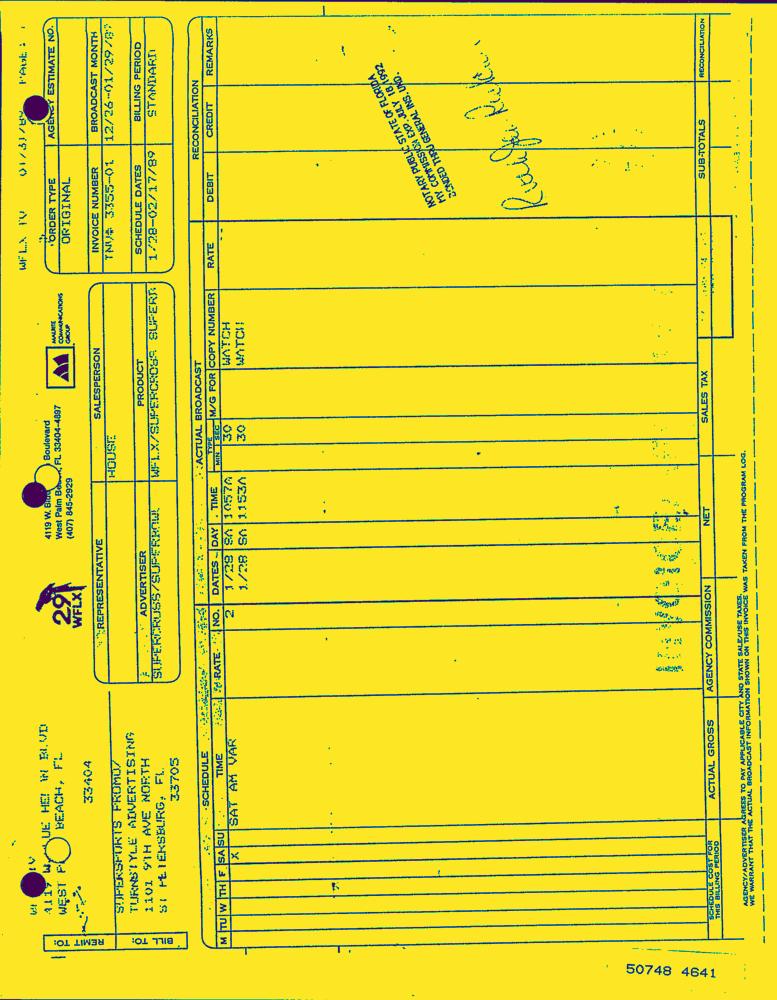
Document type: Invoice-Doc